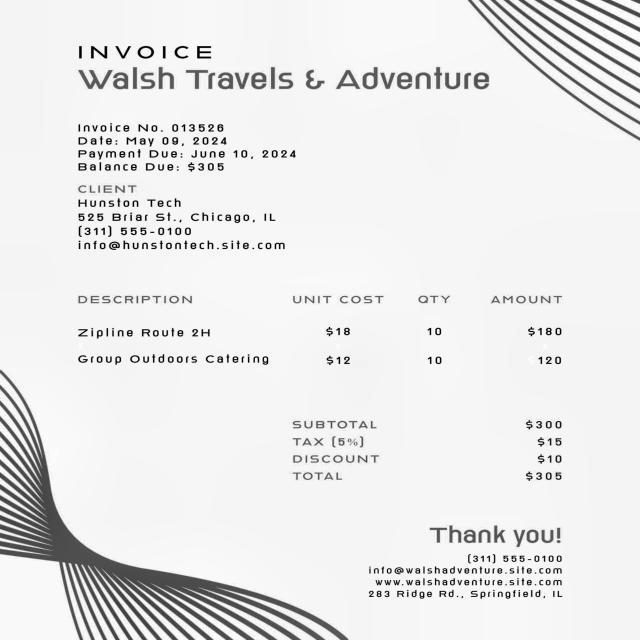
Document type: Invoice